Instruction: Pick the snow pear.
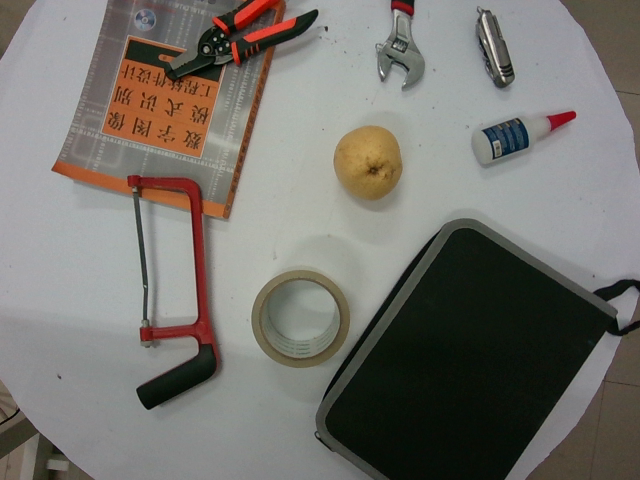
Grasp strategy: vertical